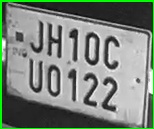
License plate number: JH 10CU 0122